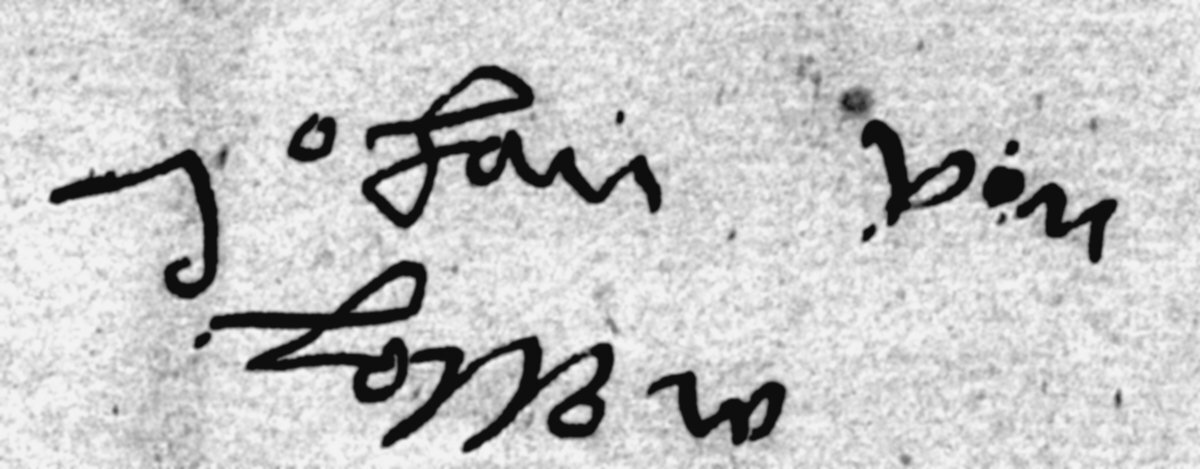
Signature of: hans lossow